Question: What appears to be the issue?
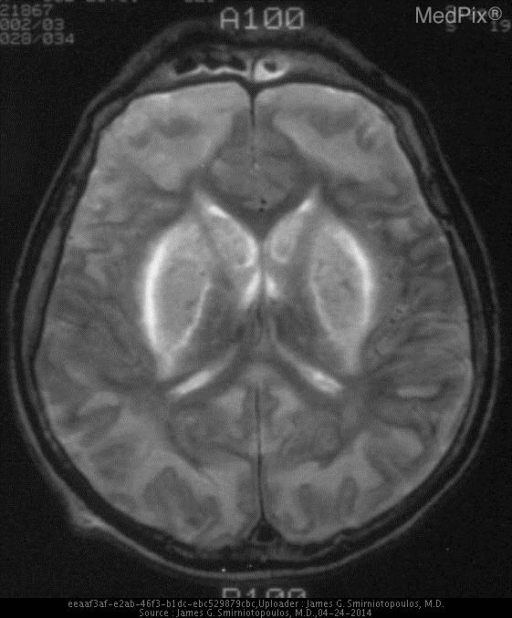
Answer: The findings suggest Bilateral abnormal hyperintensity in the lateral lenticular nuclei (putamen).. The diffuse bilateral abnormalities make this is a potentially confusing image.  What pulse sequence? CSF is bright and scalp fat is darker - so it is a T2W MRI.  There are bilateral abnormal hyperintensities in the lateral lenticular nuclei (putamen) and the caudate.. The patient might have a history of 42 y.o. alcoholic man who works as a carpenter, found down in his workshop on Monday morning..